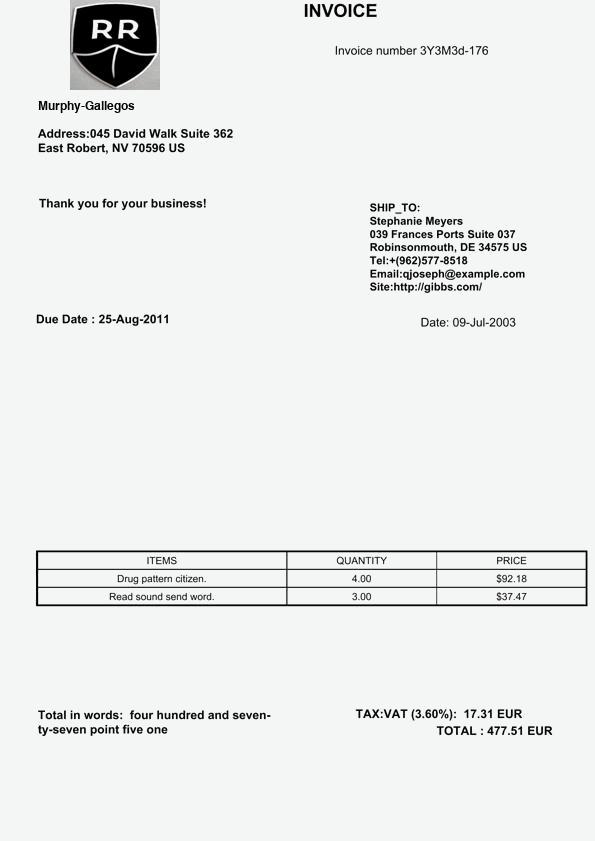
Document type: Invoice